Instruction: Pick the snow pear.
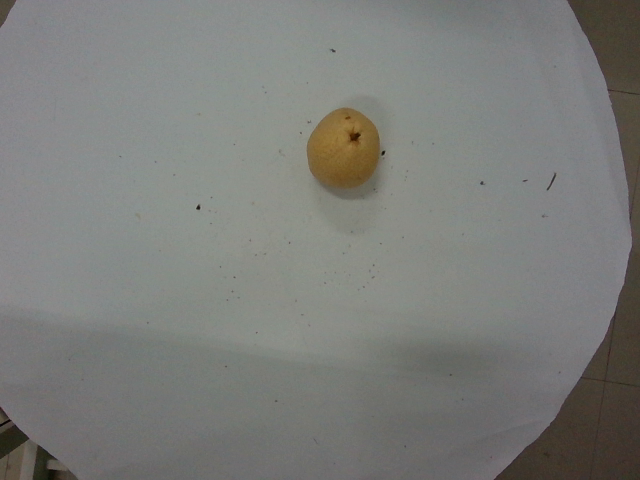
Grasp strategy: vertical